Question: What is the assessed value of the property as noted in the document?
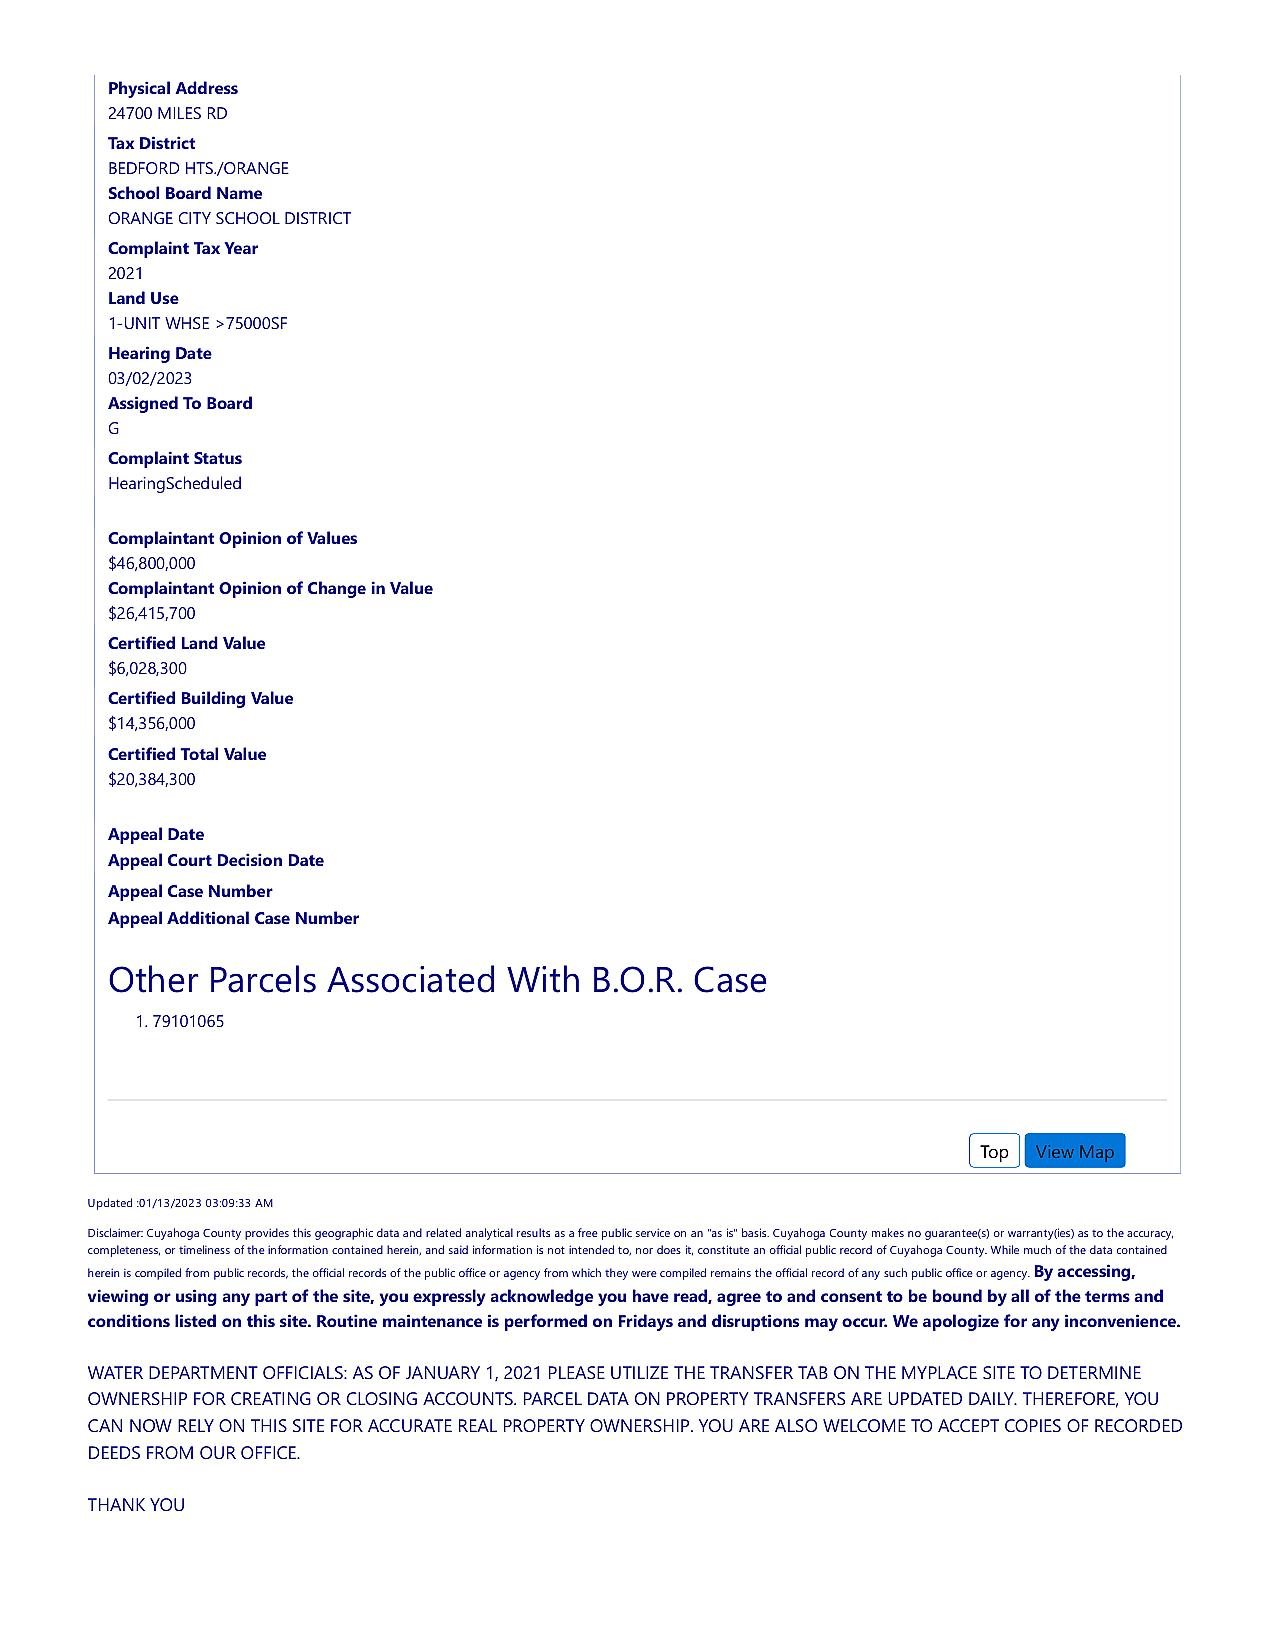
Answer: "$20,384,300 "